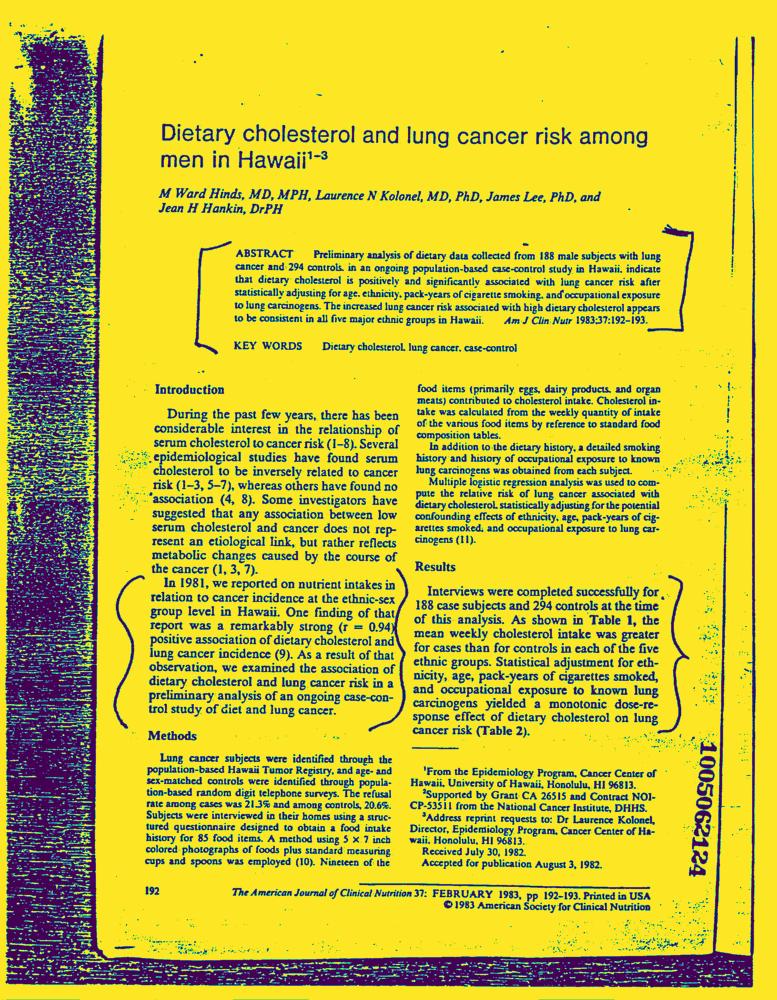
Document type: News-Article